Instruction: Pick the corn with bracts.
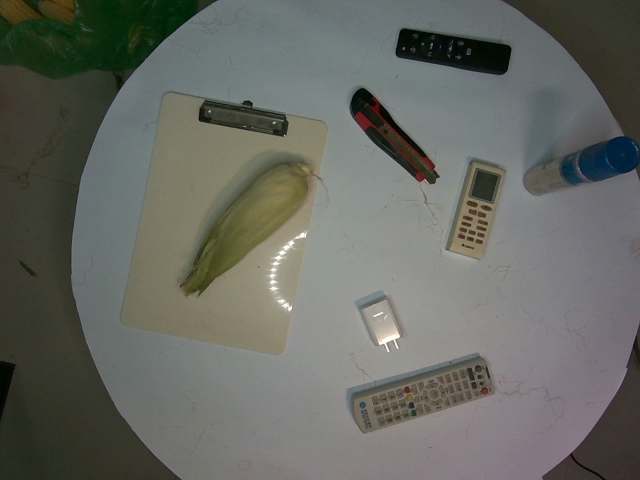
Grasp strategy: vertical